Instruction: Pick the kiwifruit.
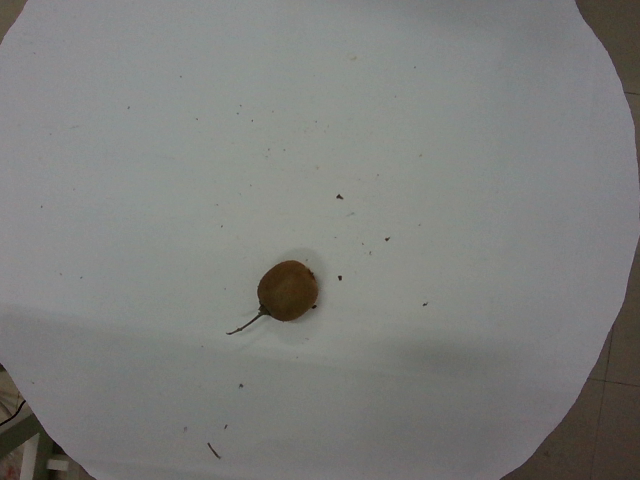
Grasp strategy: vertical